Question: Describe the condition in detail:
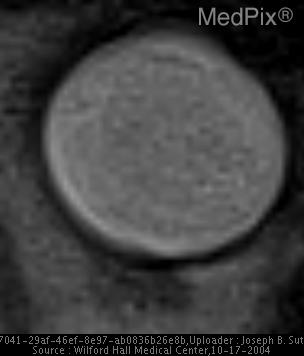
Answer: The disease is discussed as: Melanoma of the uveal tract is the most common primary  intraocular malignancy in adults. The age range of presentation is typically 50 to 70 years old and unilateral ocular symptoms is the most common presentation. The diagnosis can be made with high sensitivity with combined ophthalmoscopic examination and ocular ultrasound. CT or MRI are used to supplement this evaluation if ocular clouding prevents a clear view of the lesion and may be used to follow response to treatment or progression of the tumor.

The tumor is unilateral and 85% of lesions arise from the choroidal portion of the uvea, with 9% arising from the ciliary body and 6% arising from the iris.  Congenital melanosis, ocular melancytosis, oculodermal melanocytosis, and uveal nevi are predisposing conditions. The lesion may cause a retinal detachment and hemorrhage.

CT features of the tumor demonstrate a soft tissue mass which is high density on noncontrast images, which enhances with contrast. The mass arises from the layer of tissue just deep to the external tissue of the globe and usually bulges inward toward the vitreous. The lesion may be small and flat in its early stages but may grow into a mushroom shaped intraocular tumor.  CT or MRI may also demonstrate extraocular invasion which is associated with a poorer prognosis.

The lesion has unique MRI features in that the tumor is typically hyperintense on T1W sequences and hypointense on T2W sequences due to melanin content. The lesion is usually sharply circumscribed on MRI images.

Differential diagnosis of a unilateral ocular lesion include ocular metastases, choroidal hemangioma, retinal detachment with hemorrhage, and fat.

Therapeutic options include enucleation, eye-sparing tumor excision, and radiation therapy.